Question: Describe the condition in detail:
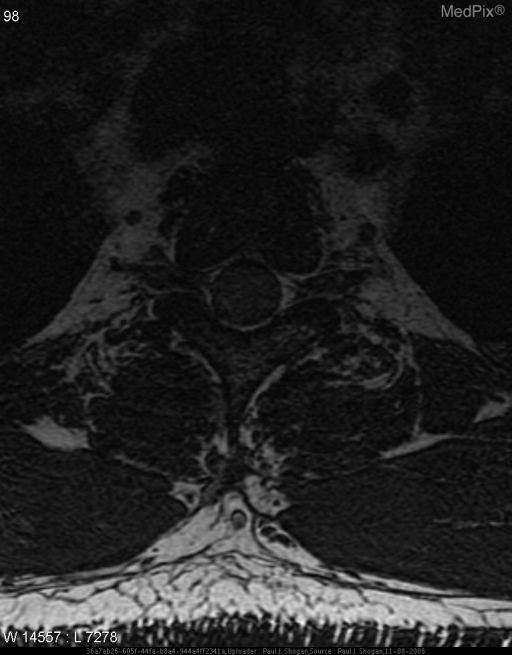
Answer: The disease is discussed as: Meningiomas account for approximately of 25% of all spinal tumors.  The peak incidence is in the fifth and sixth decades, with more than 80% occurring in women.  Ninety percent of spinal meningiomas are intradural, whereas 5% are extradural lesions.  The majority occur in the thoracic spine (80%), followed by cervical spine (15%).  The lumbar spine is an uncommon location.  Most occur lateral to the spinal cord.

Spinal meningiomas are slow-growing neoplasms, and complete tumor removal is achieved in the vast majority of patients.  Less than 10% experience tumor recurrence.  Aggressive tumors and malignant degeneration are rare.

MR scans clearly depict meningioma extension and relationship to the spinal cord.  Most meningiomas are isointense with the spinal cord on T1 weighted images, and may have a slightly higher signal intensity on T2 weighted sequences.  Moderate homogeneous enhancement is visualized following contrast administration.  Most spinal meningiomas have a broad-based dural attachment, and a dural “tail” is sometimes seen.  Occasionally, densely calcified meningiomas are hypointense and show minimal contrast enhancement.